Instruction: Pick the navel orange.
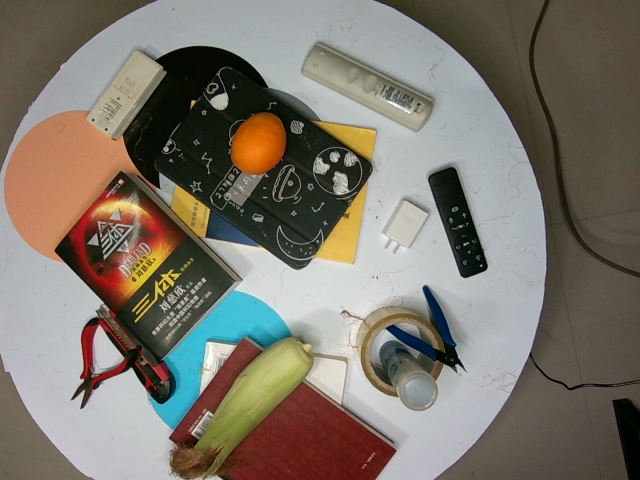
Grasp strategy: vertical